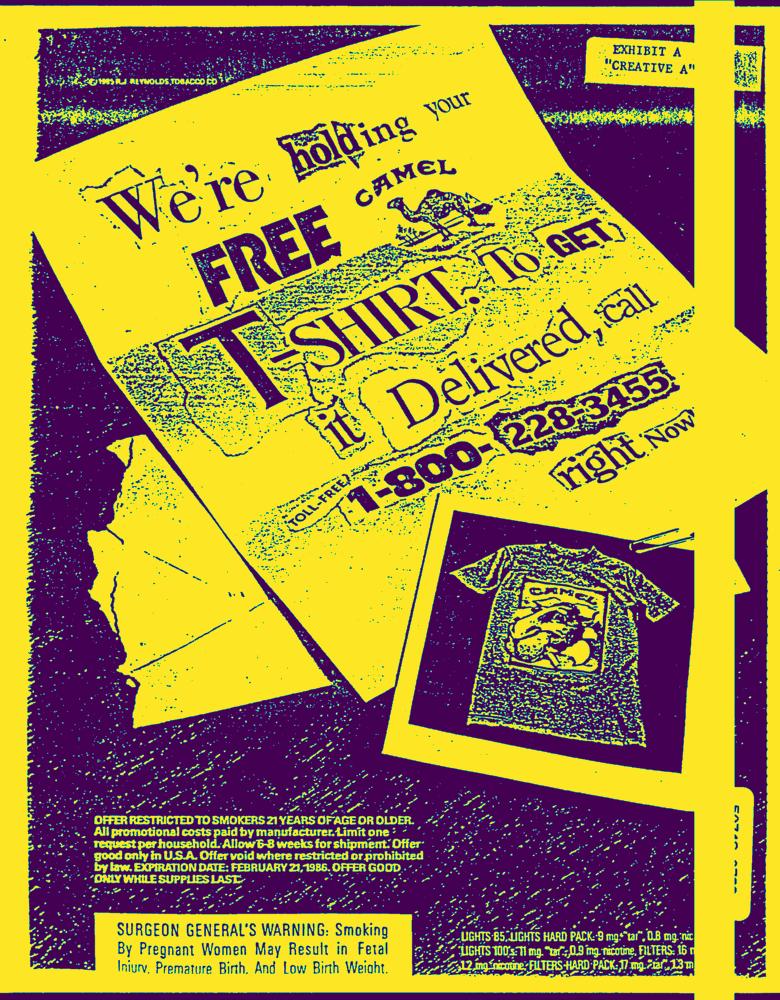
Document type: AD